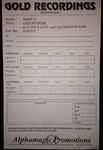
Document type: Invoice